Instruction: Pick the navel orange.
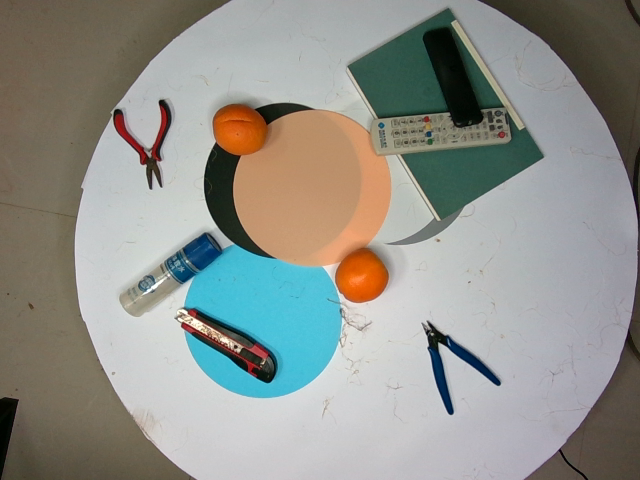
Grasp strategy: vertical